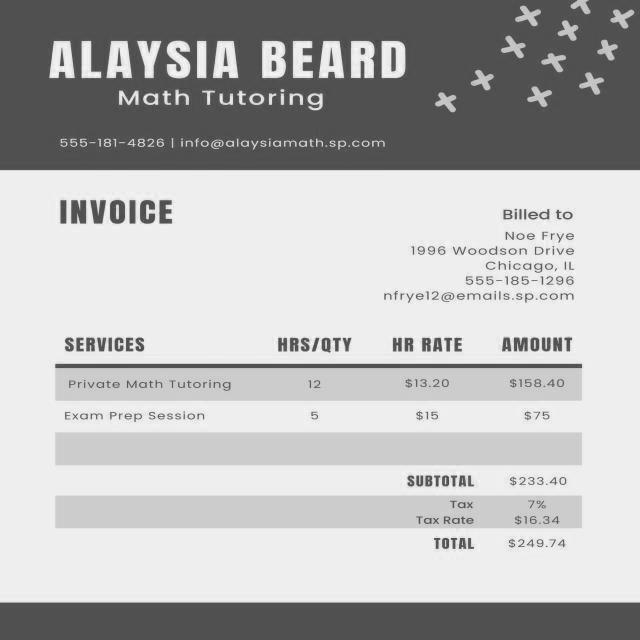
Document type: Invoice